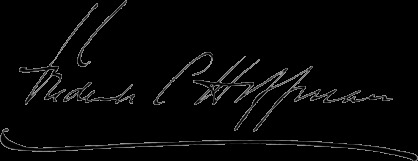
Signature of: frederick ludwig hoffman